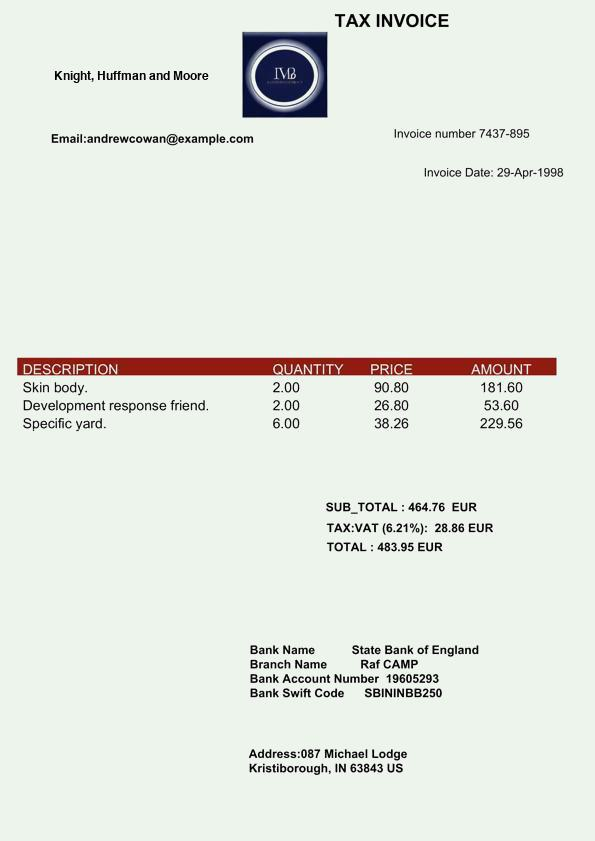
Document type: Invoice